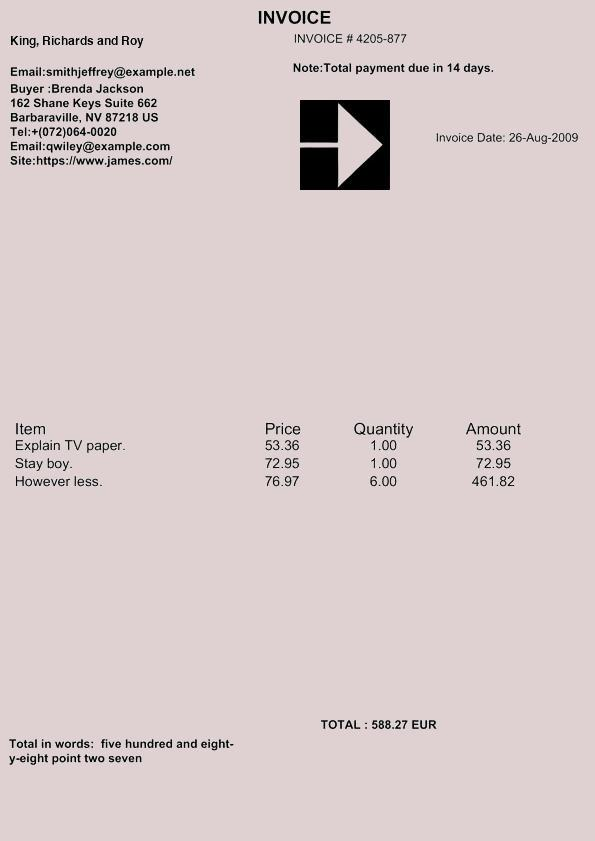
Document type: Invoice